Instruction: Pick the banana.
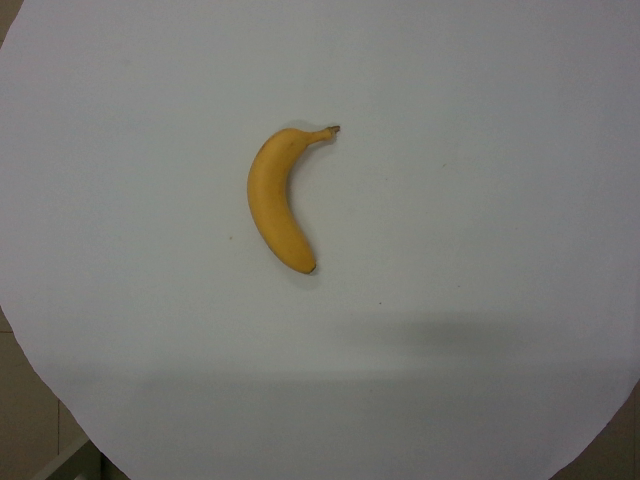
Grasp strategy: vertical